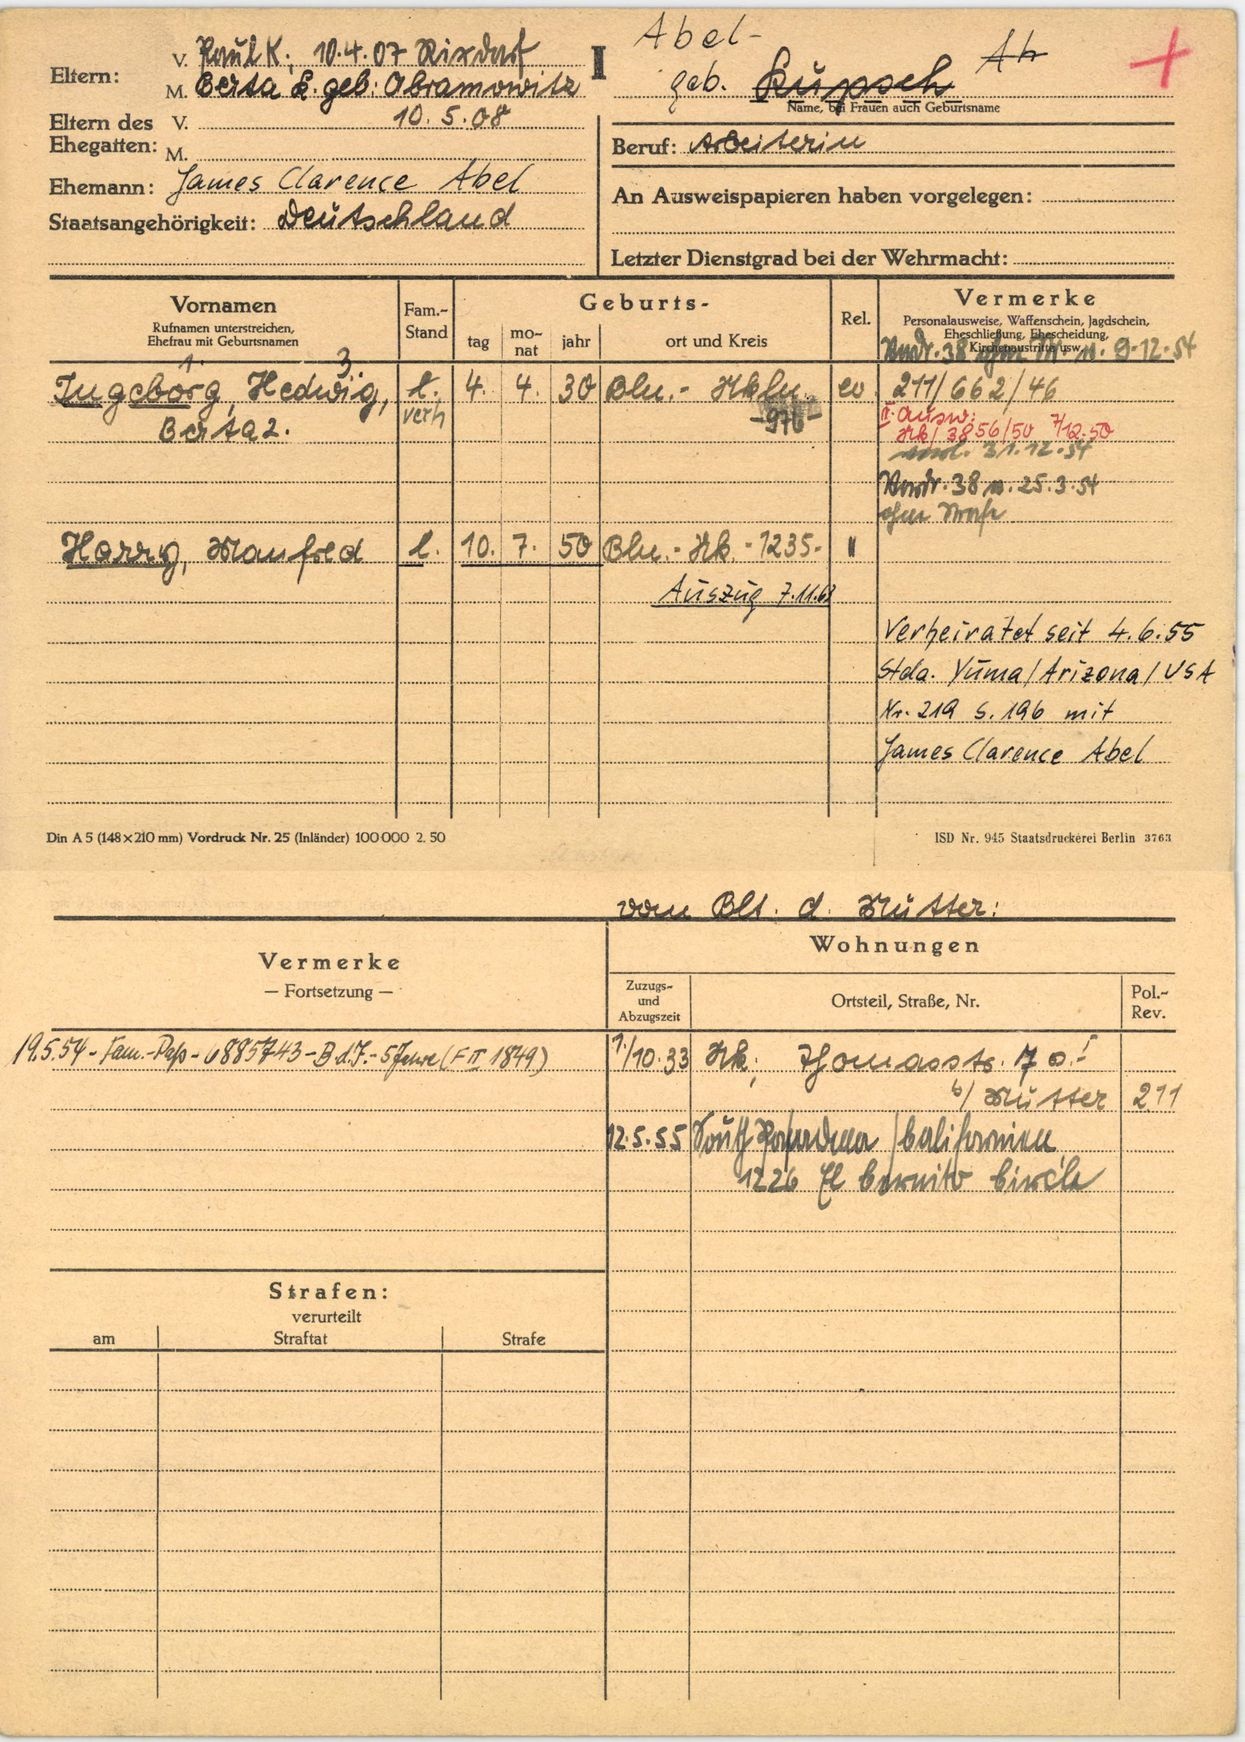
Abel

geb. Kupsch